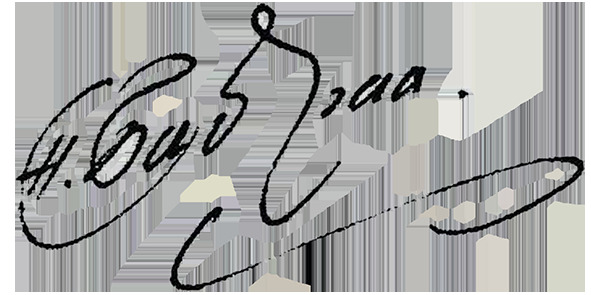
Signature of: zhamcyn badraa